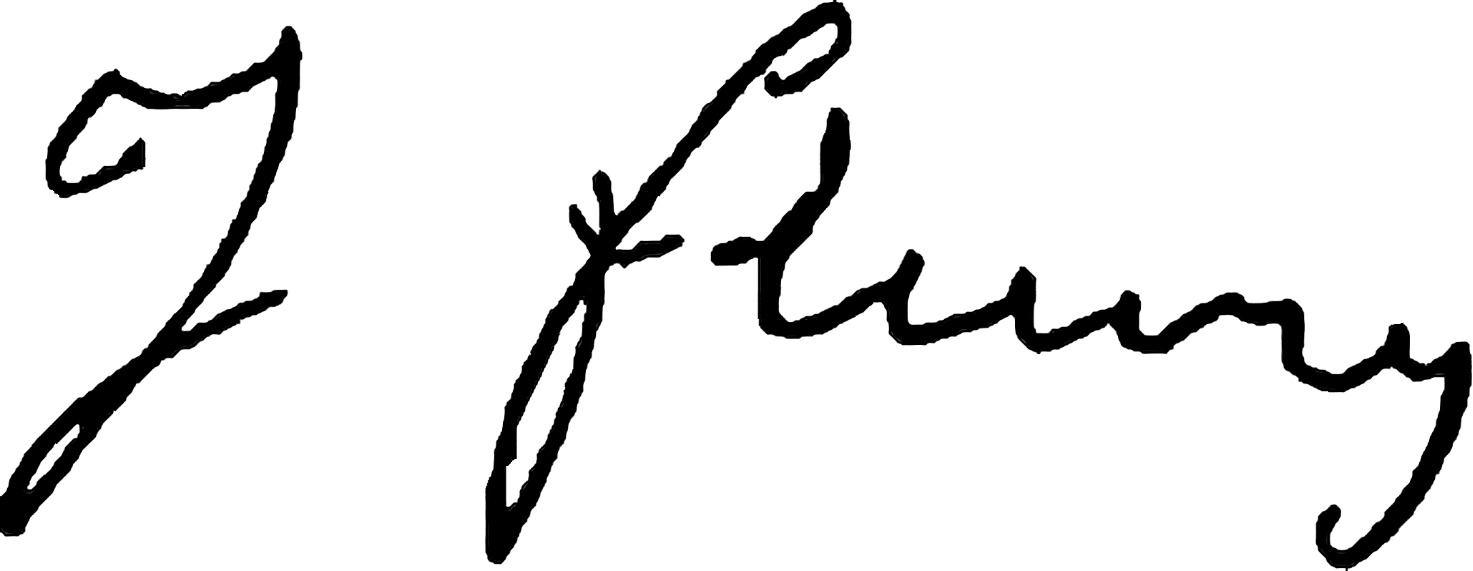
Signature of: jean fleury